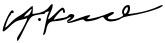
Signature of: andon kyoseto